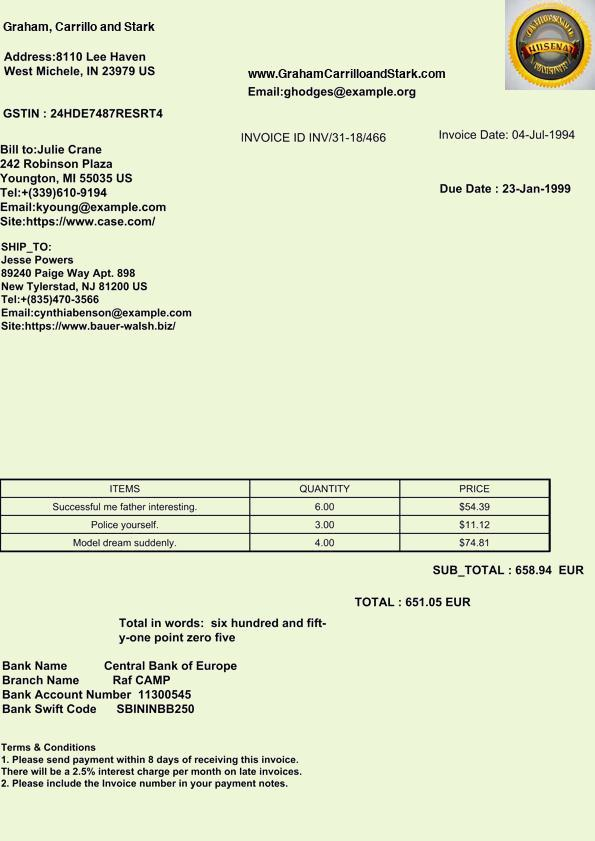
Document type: Invoice